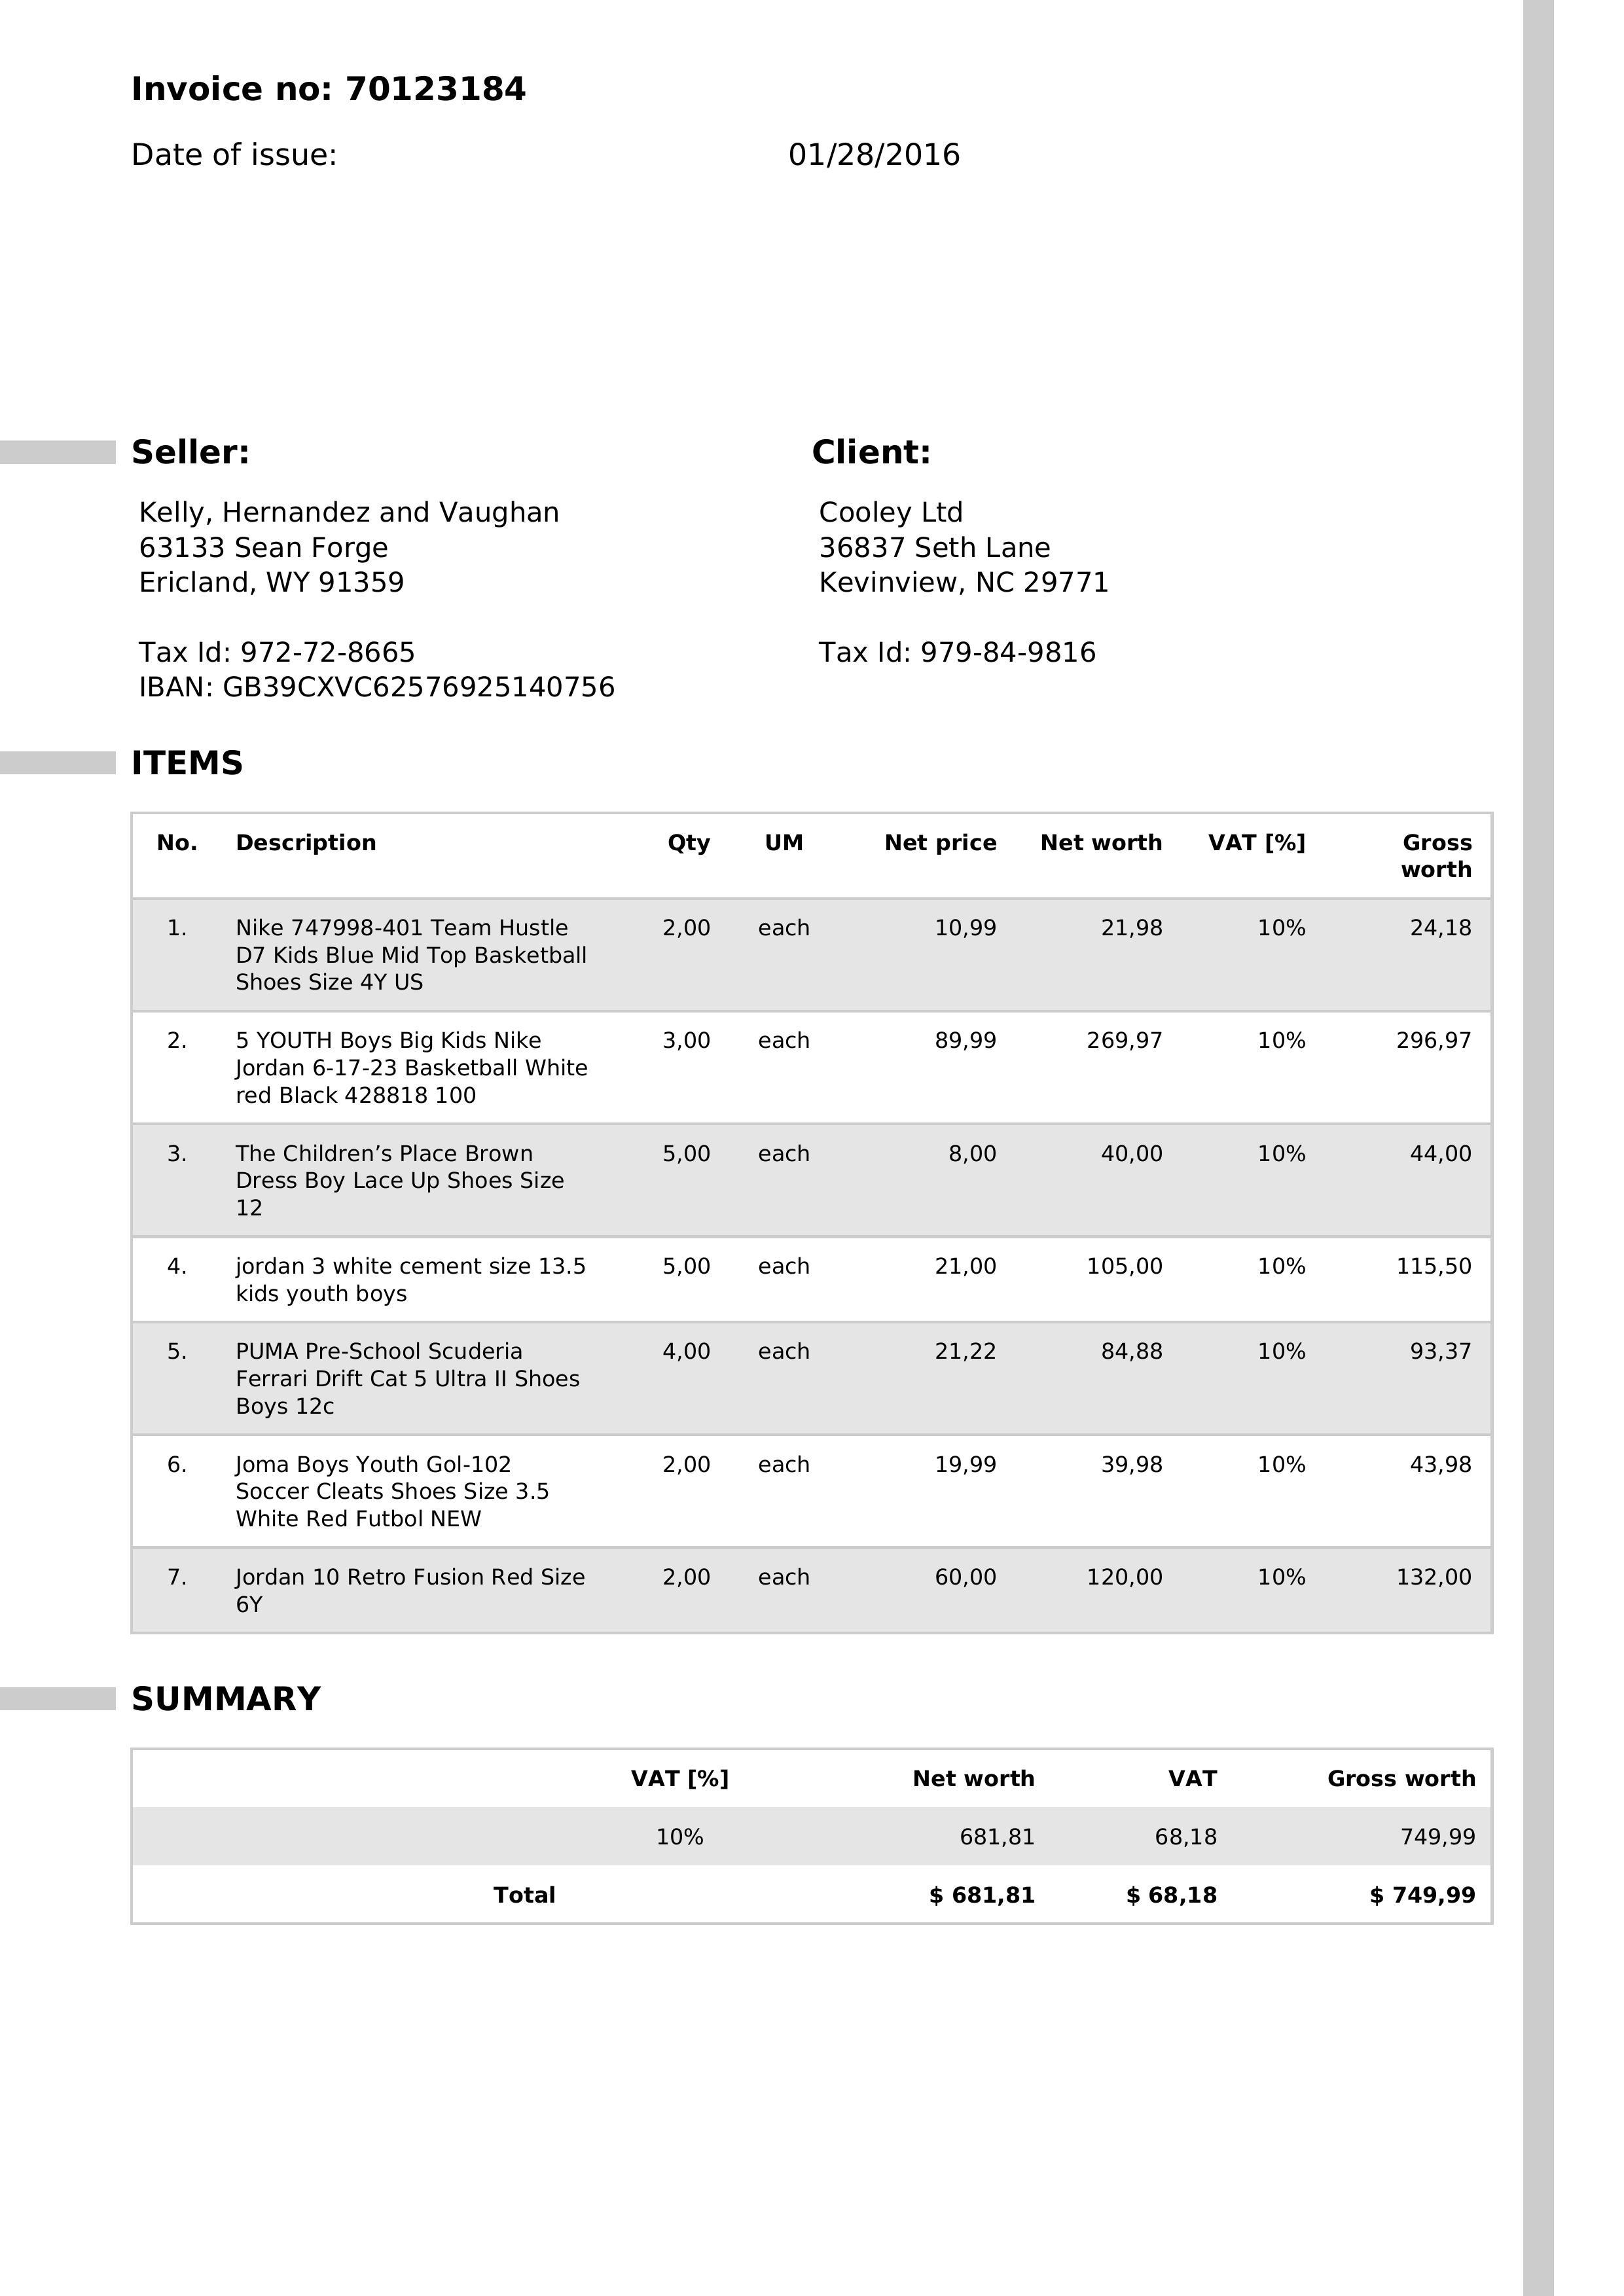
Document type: Invoice